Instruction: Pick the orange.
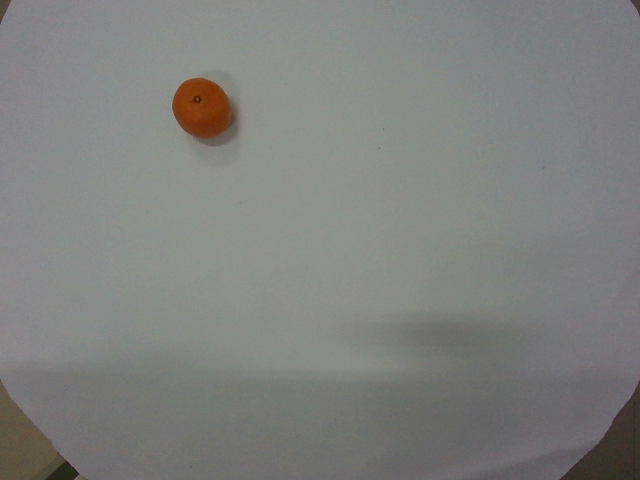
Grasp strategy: vertical